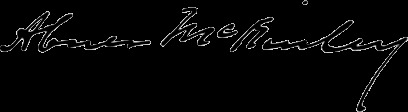
Signature of: abner osborn mckinley